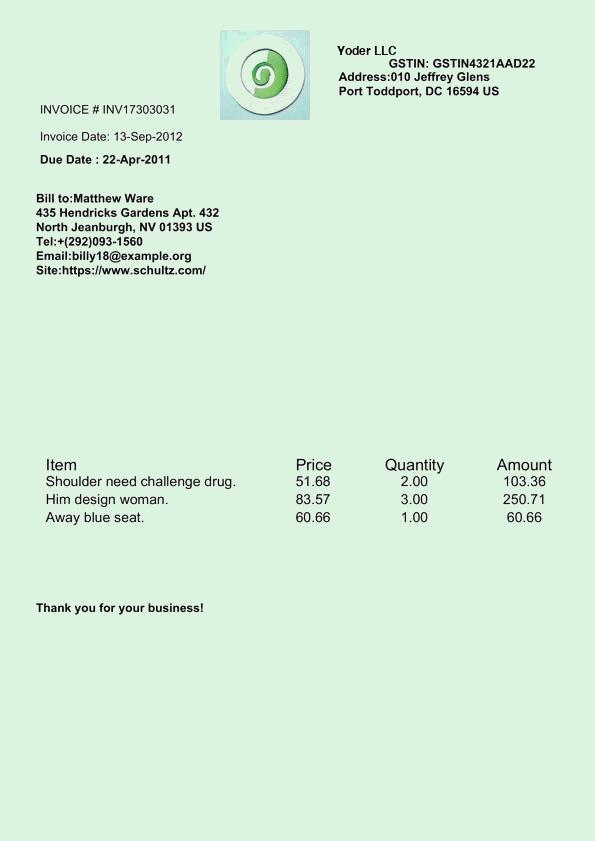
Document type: Invoice